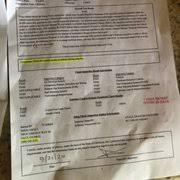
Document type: Invoice